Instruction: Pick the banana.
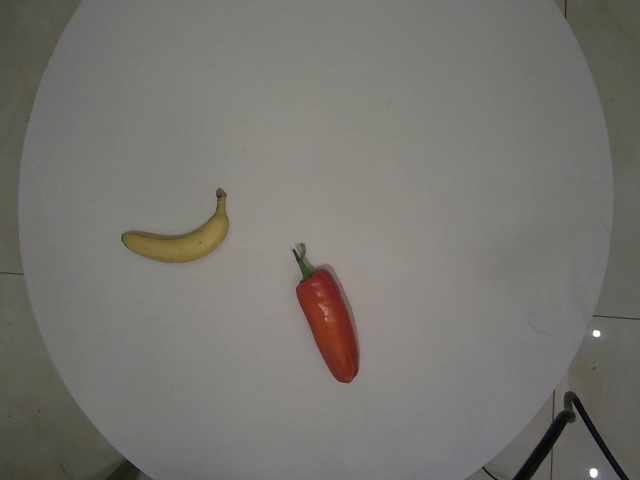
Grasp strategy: vertical